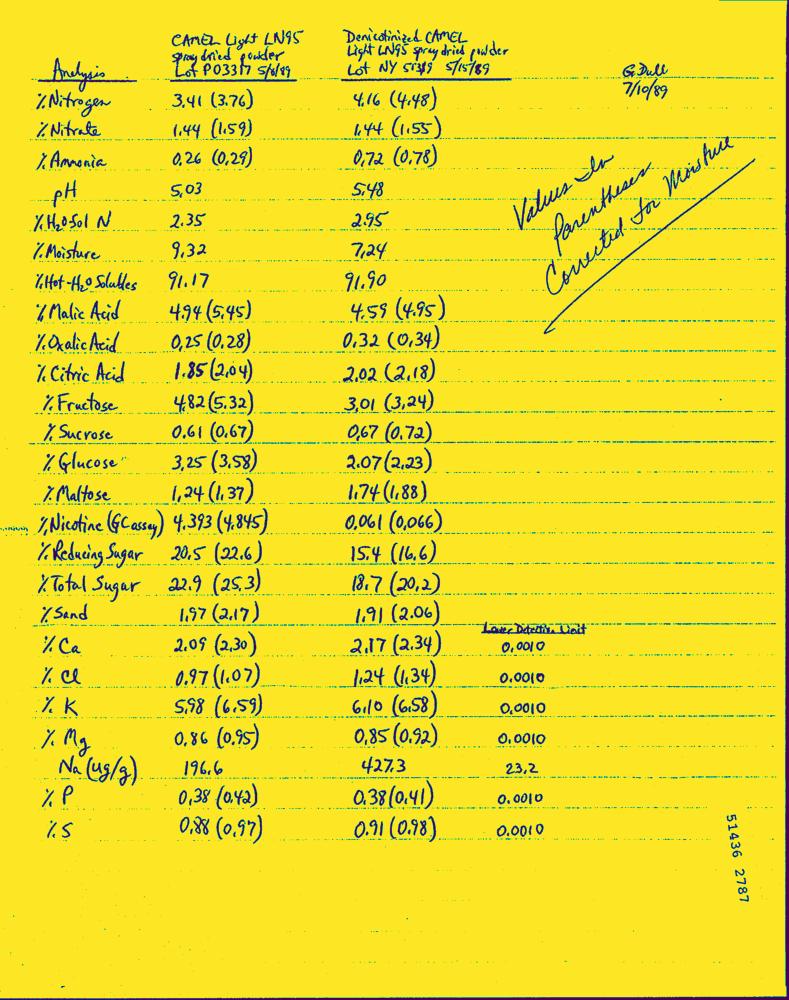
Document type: Hand-Written